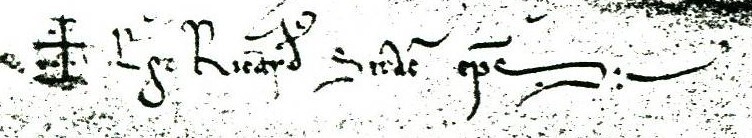
Signature of: richard palmer